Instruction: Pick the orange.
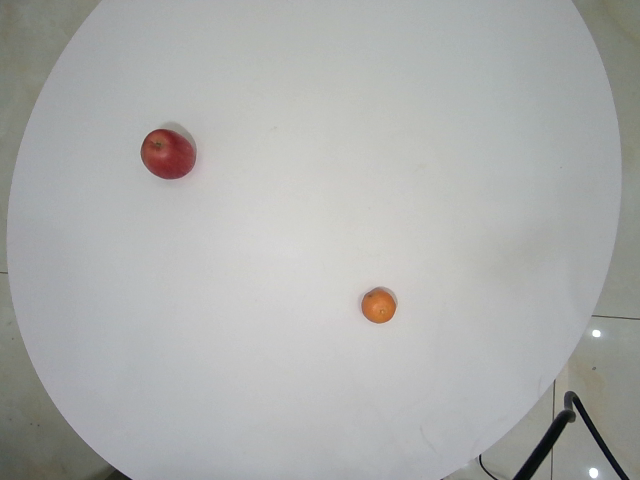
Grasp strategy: vertical